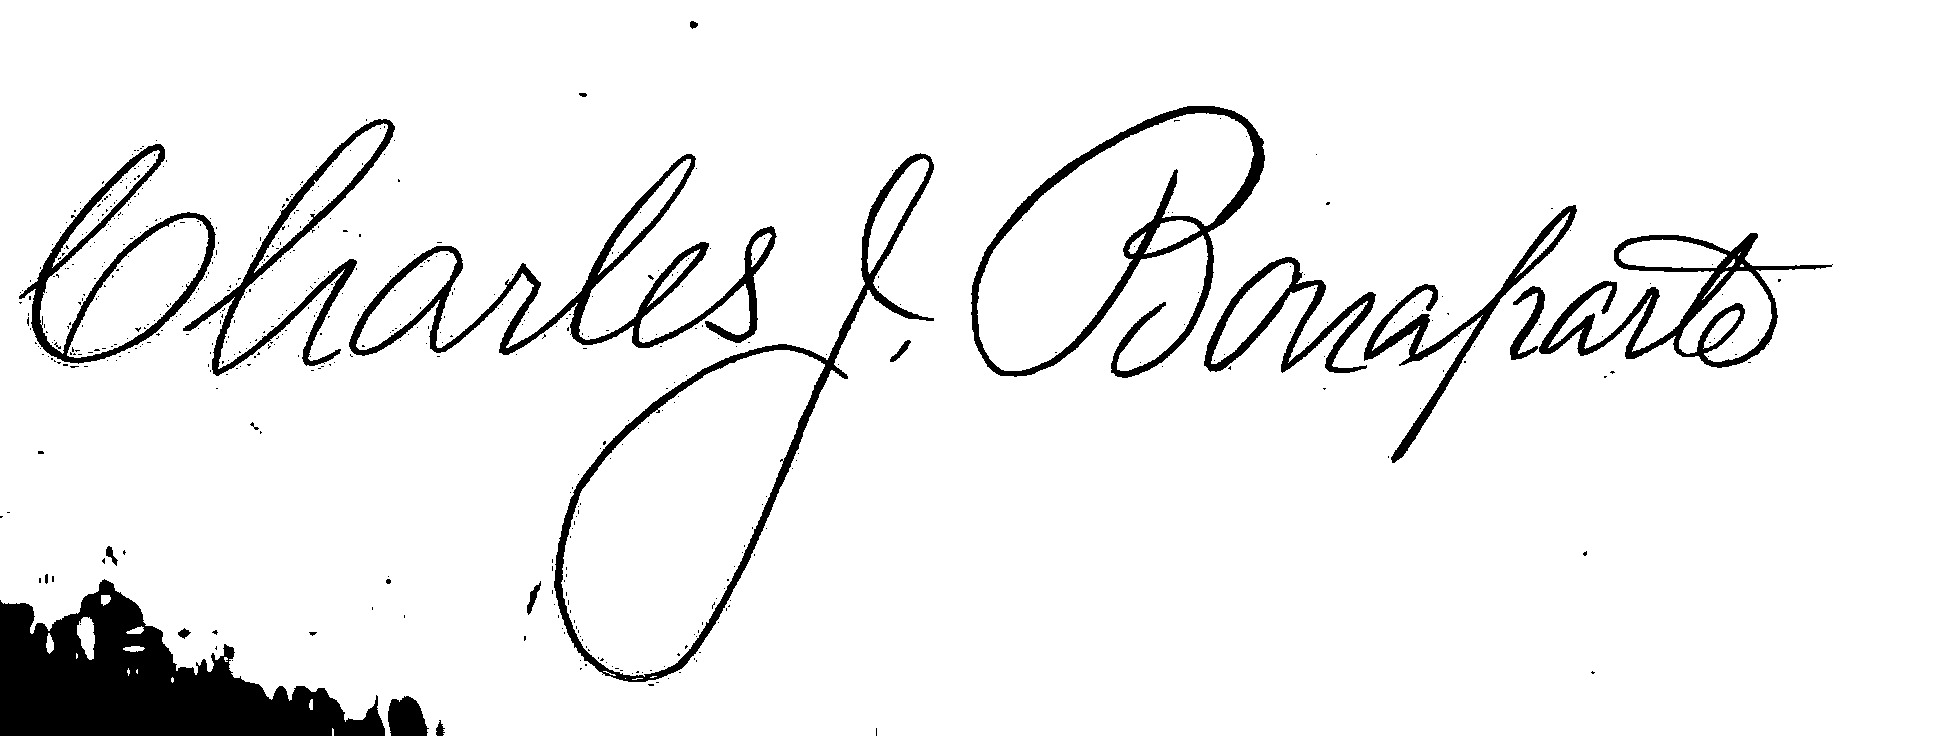
Signature of: charles joseph bonaparte